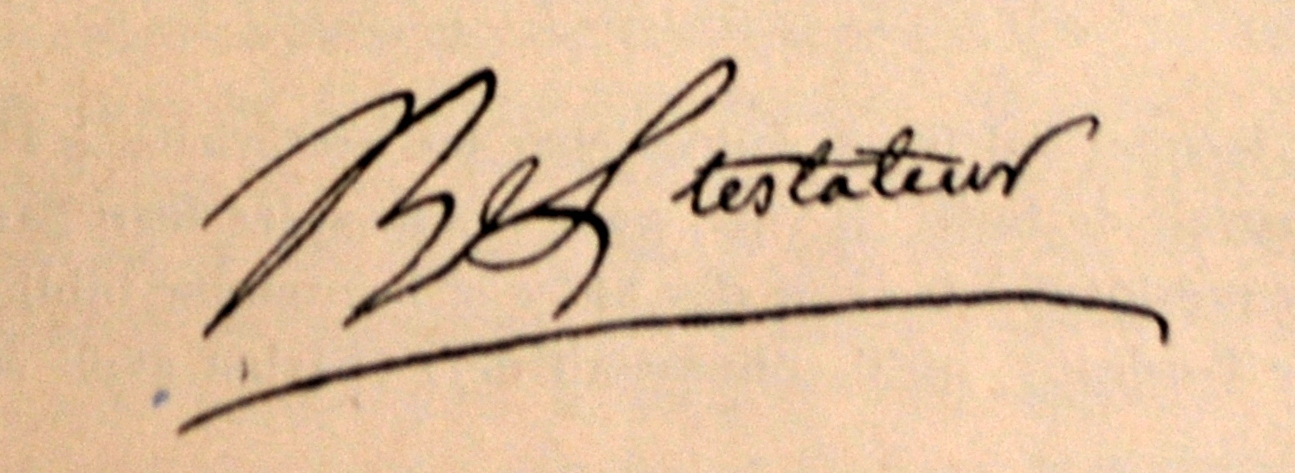
Signature of: jean jacques bel